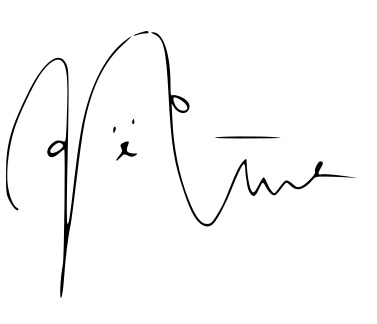
Signature of: nina makino